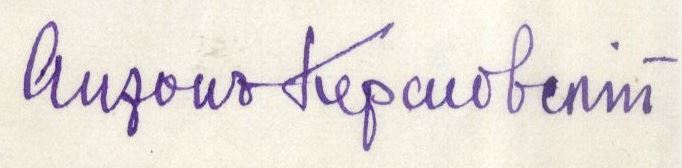
Signature of: anton kersnovsky